Question: What are the imaging findings?
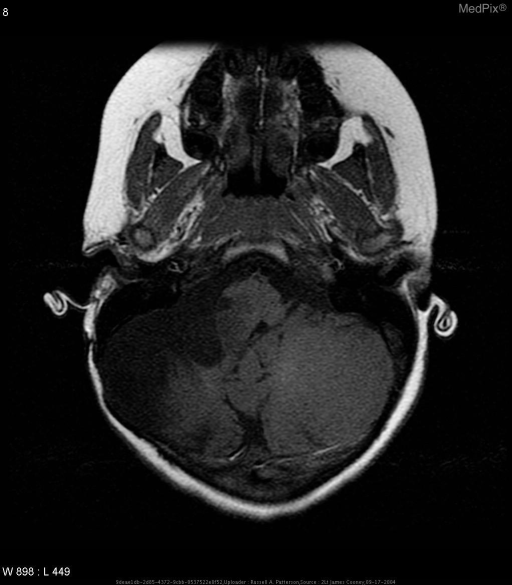
Answer: The imaging shows Diffuse encephalomalacic changes are seen in the right cerebellum secondary to a right suboccipital craniectomy.  A heterogeneous cystic and solid lesion is seen at the right cerebellopontine angle with heterogeneous contrast enhancement of a mural nodule. Juvenile pilocytic astrocytoma-MR Axial Images.